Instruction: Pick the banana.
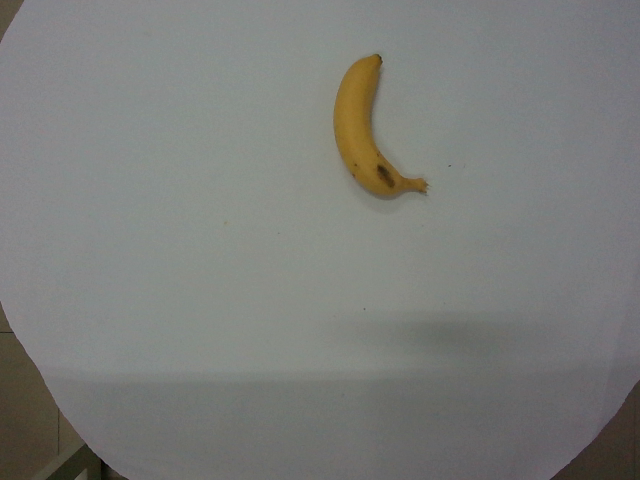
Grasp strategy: vertical